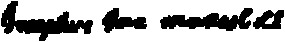
Signature of: pierre gabriel marest